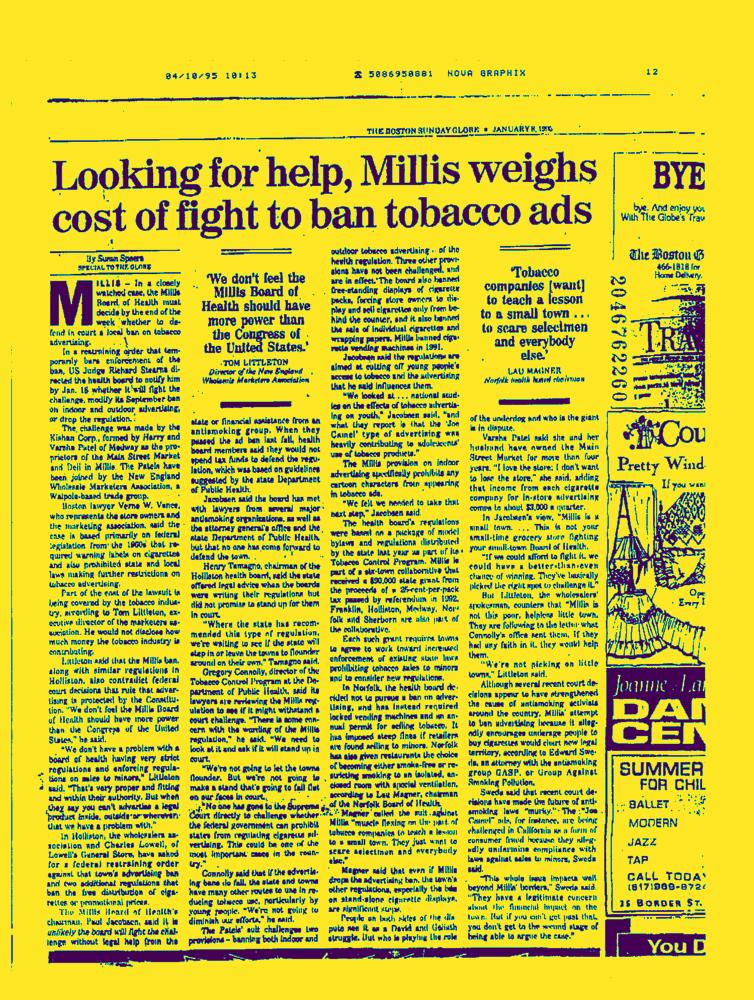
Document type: News-Article